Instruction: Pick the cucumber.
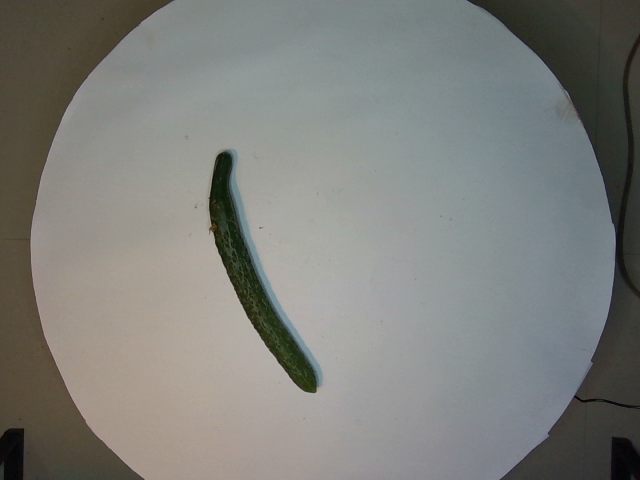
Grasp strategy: vertical